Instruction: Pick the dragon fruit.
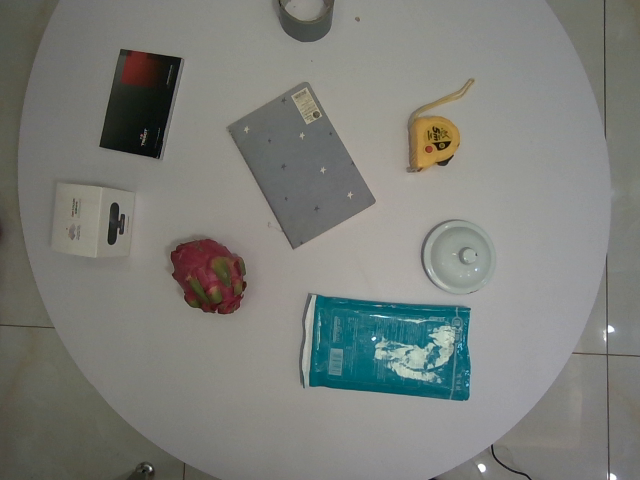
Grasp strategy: vertical